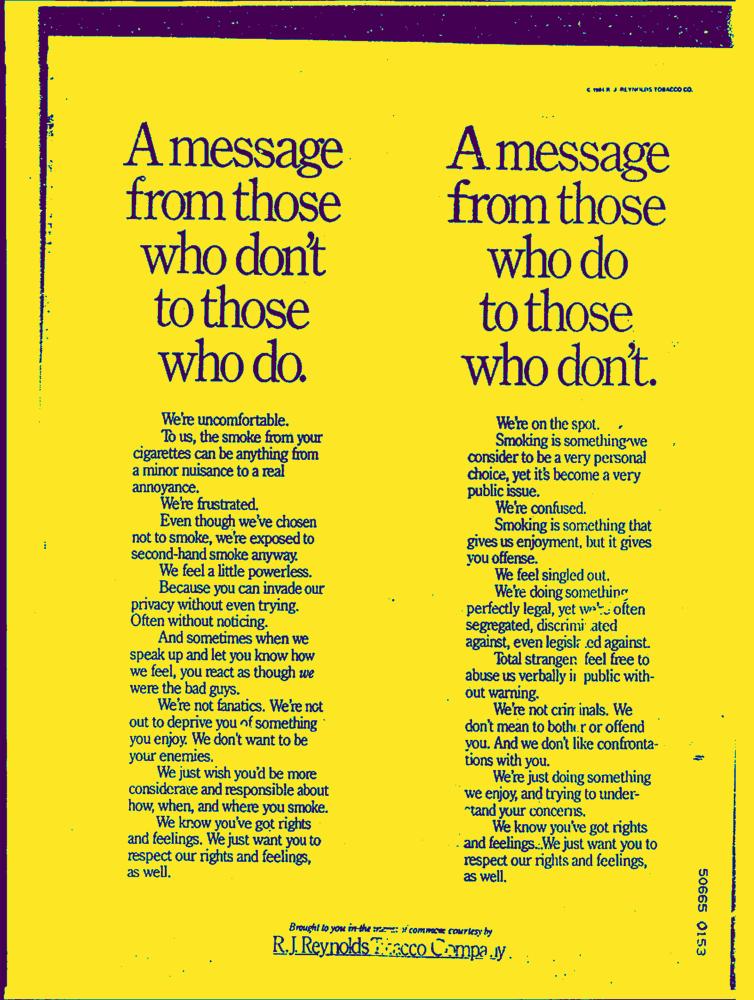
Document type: AD